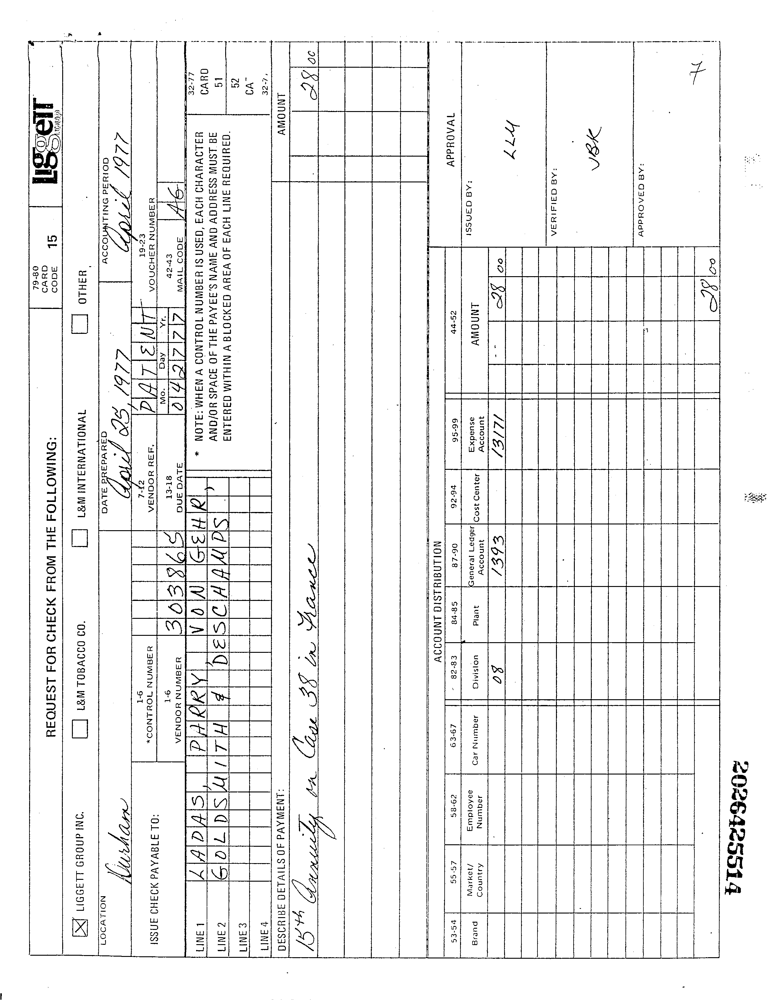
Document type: Invoice